Question: What is the property identification or parcel number listed?
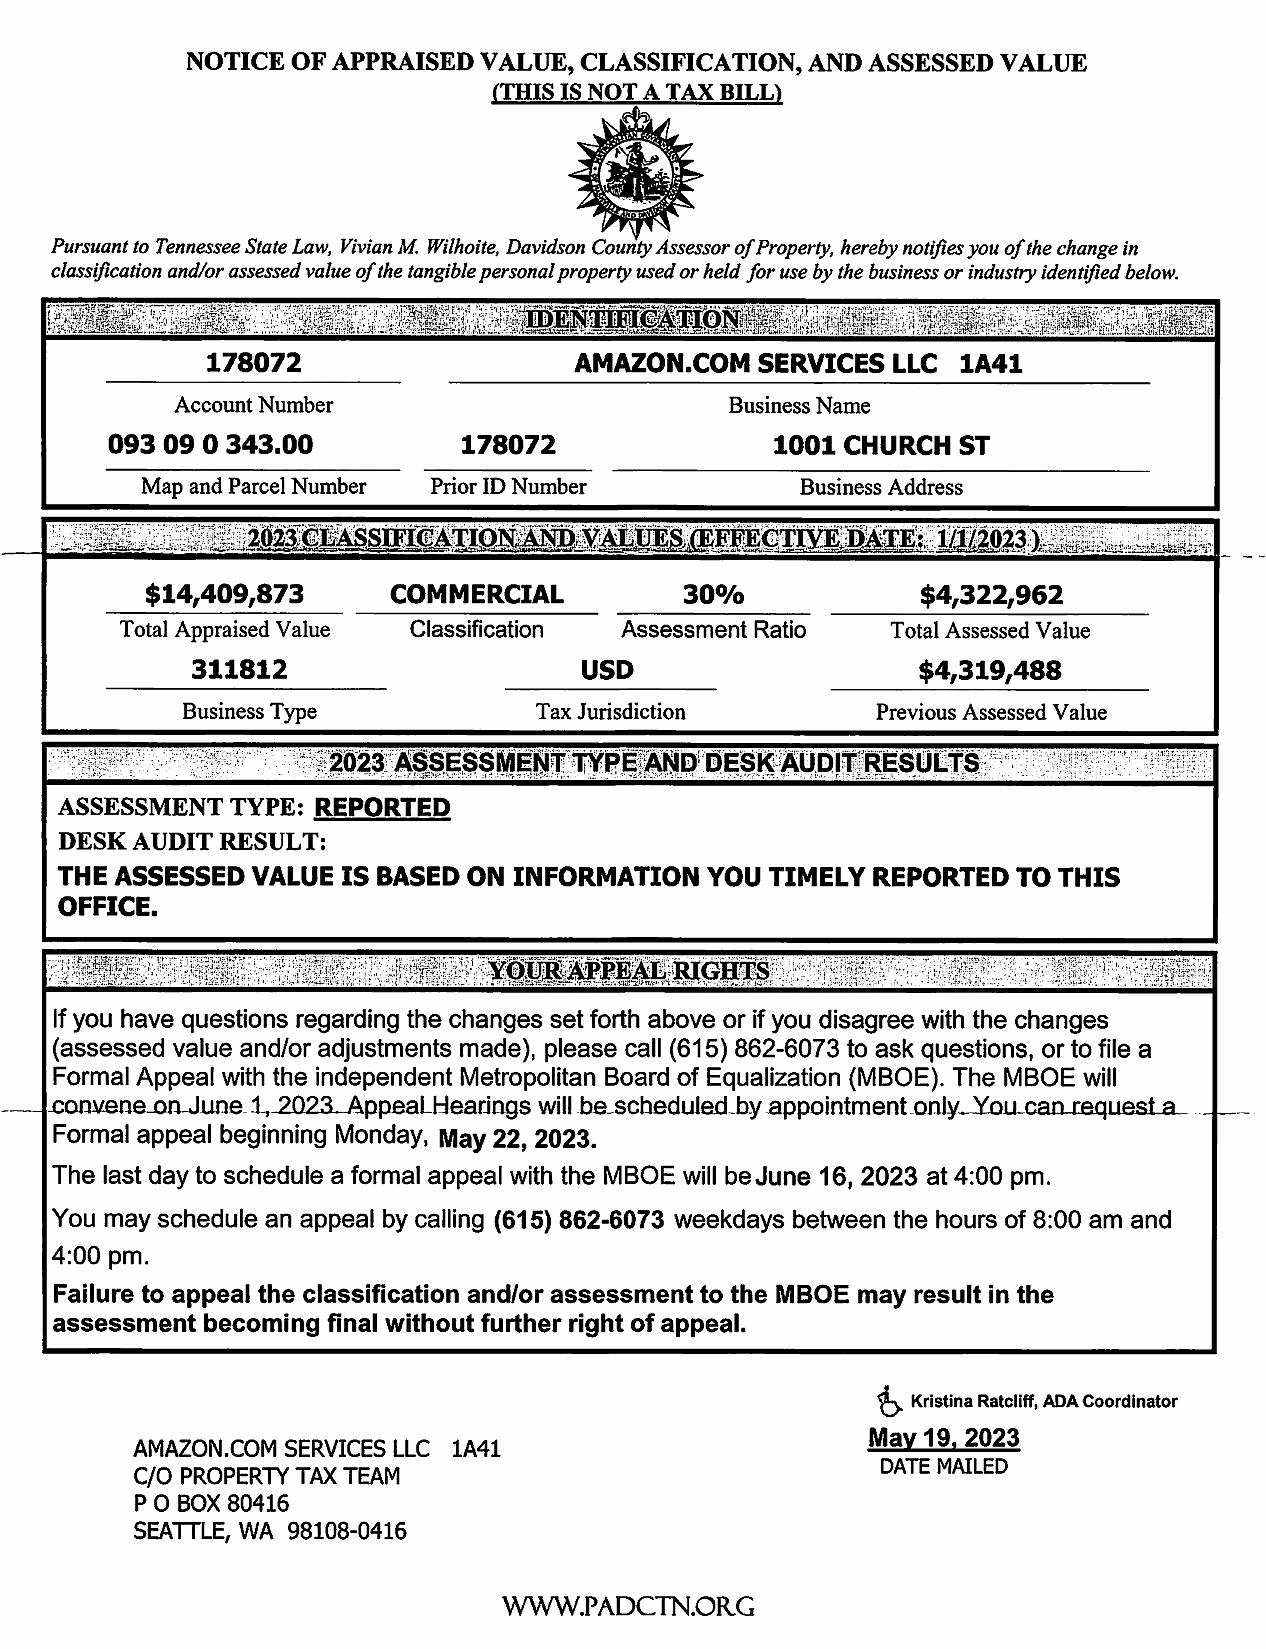
Answer: "093 09 0 343.00"